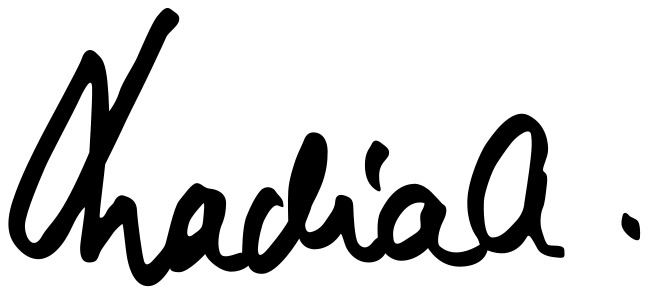
Signature of: nadia ansar